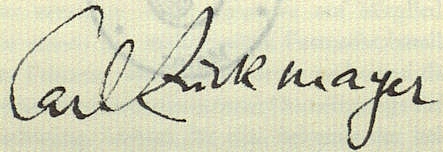
Signature of: carl zuckmayer